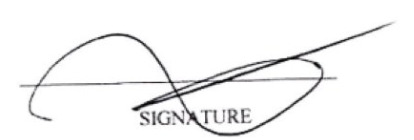
Signature of: jeffrey epstein